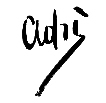
Signature of: adriana bisi fabbri